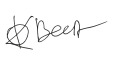
Signature of: q112539375